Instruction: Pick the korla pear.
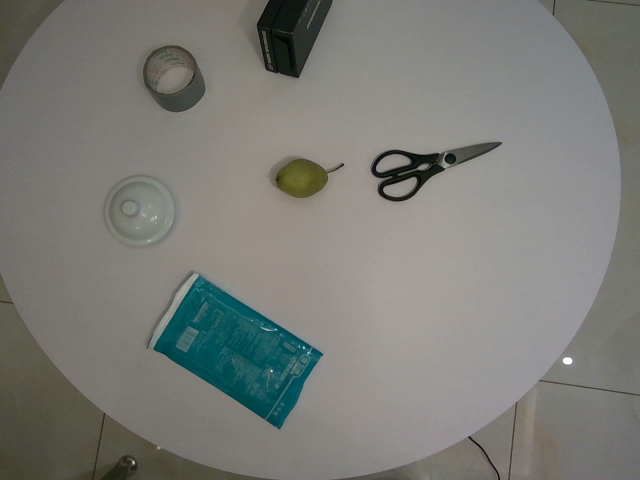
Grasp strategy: vertical